Question: What jurisdiction, city, or county is the document associated with?
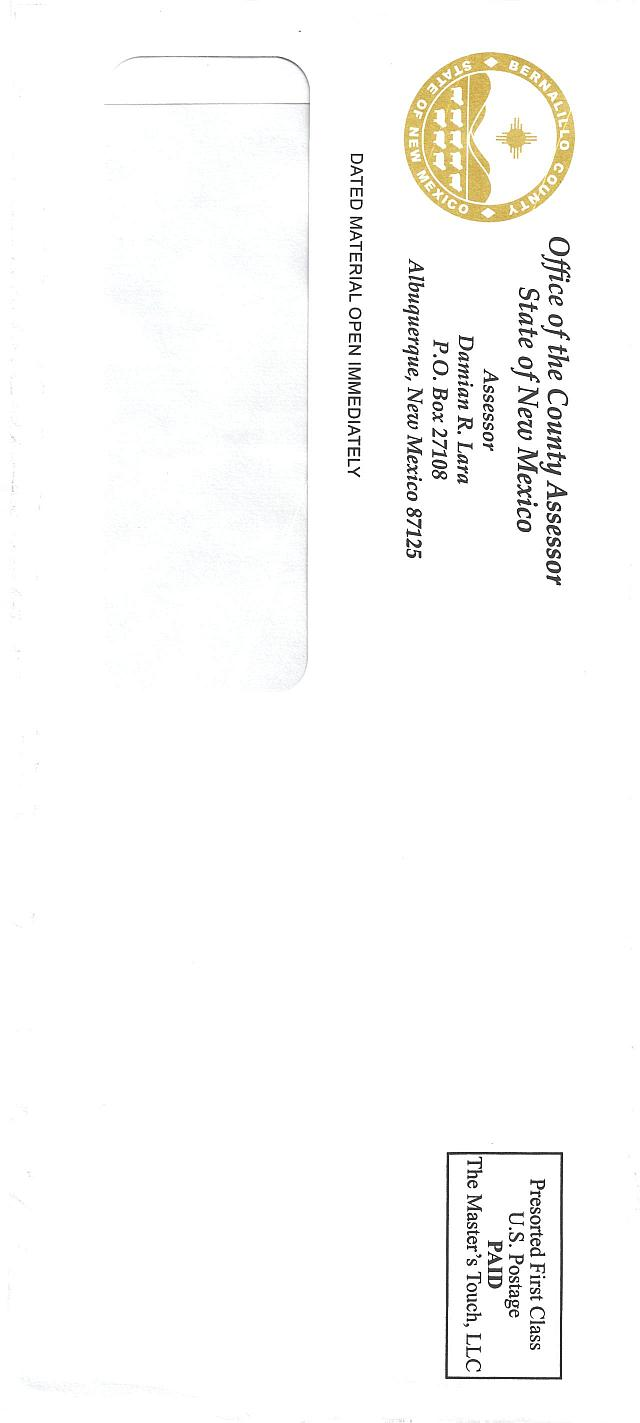
Answer: "Bernalillo County"